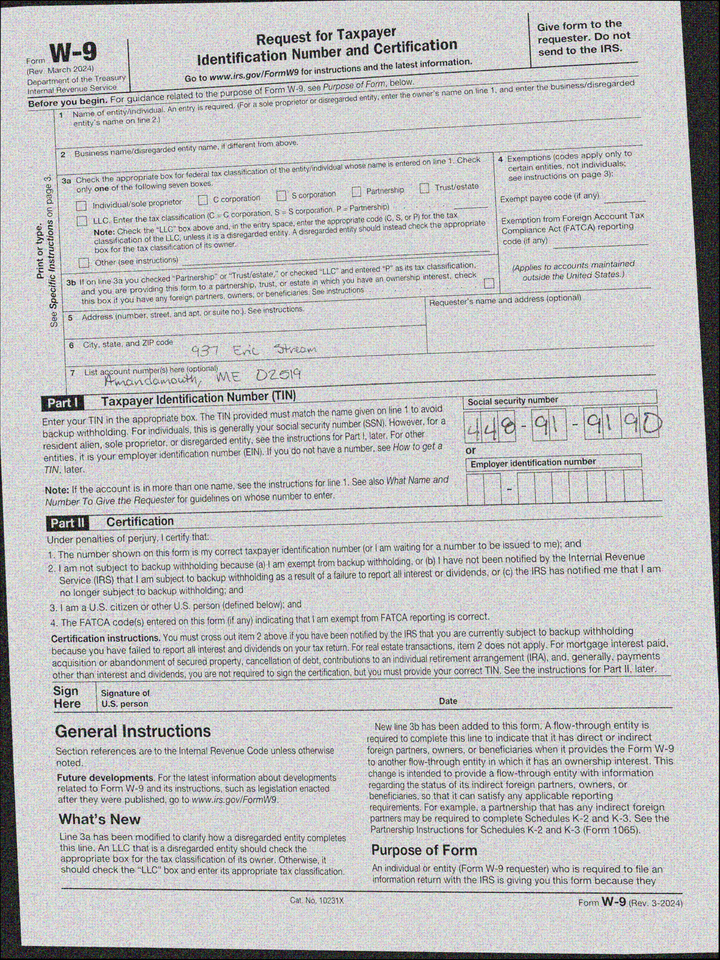
adr1: 937 Eric Stream
adr2: Amandamouth, ME 02519
cbx: no
ssn: 448919190